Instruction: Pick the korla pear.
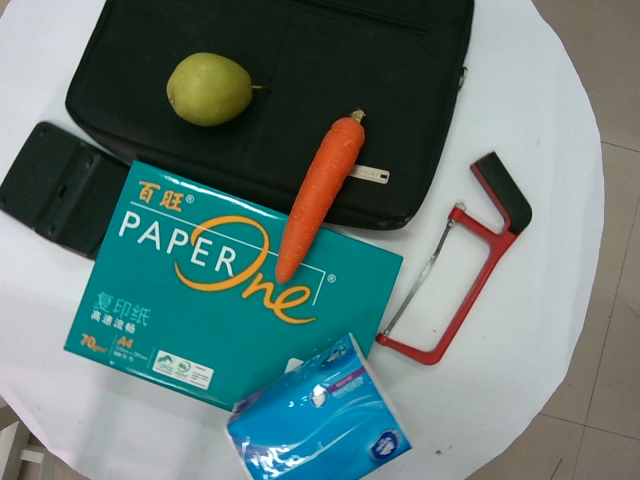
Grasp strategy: vertical